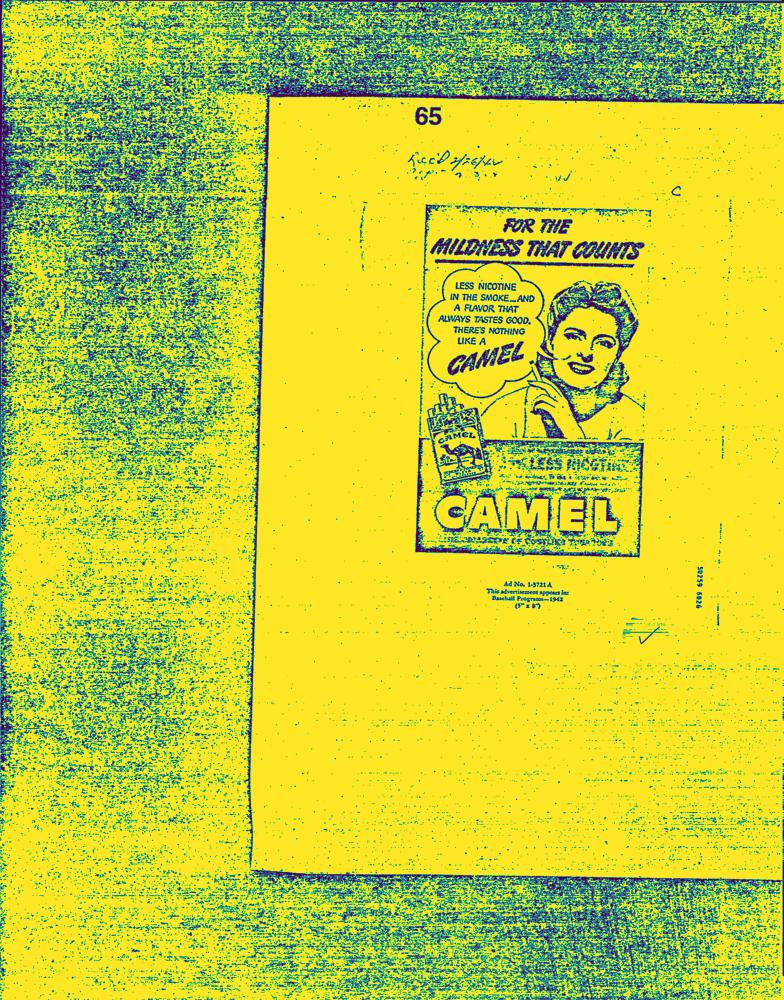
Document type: AD